Question: What might the diagnosis be?
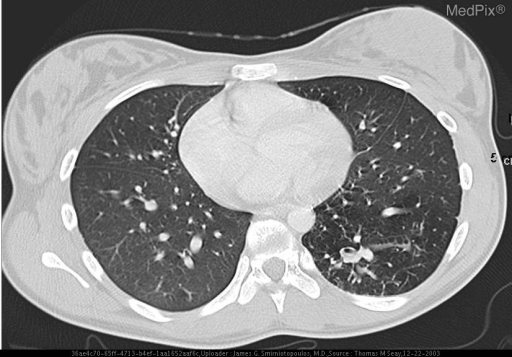
Answer: The possible diagnosis includes Sequestration
Cystic Congenital Adenomatoid Malformation
Bronchiectasis
Tuberculosis.